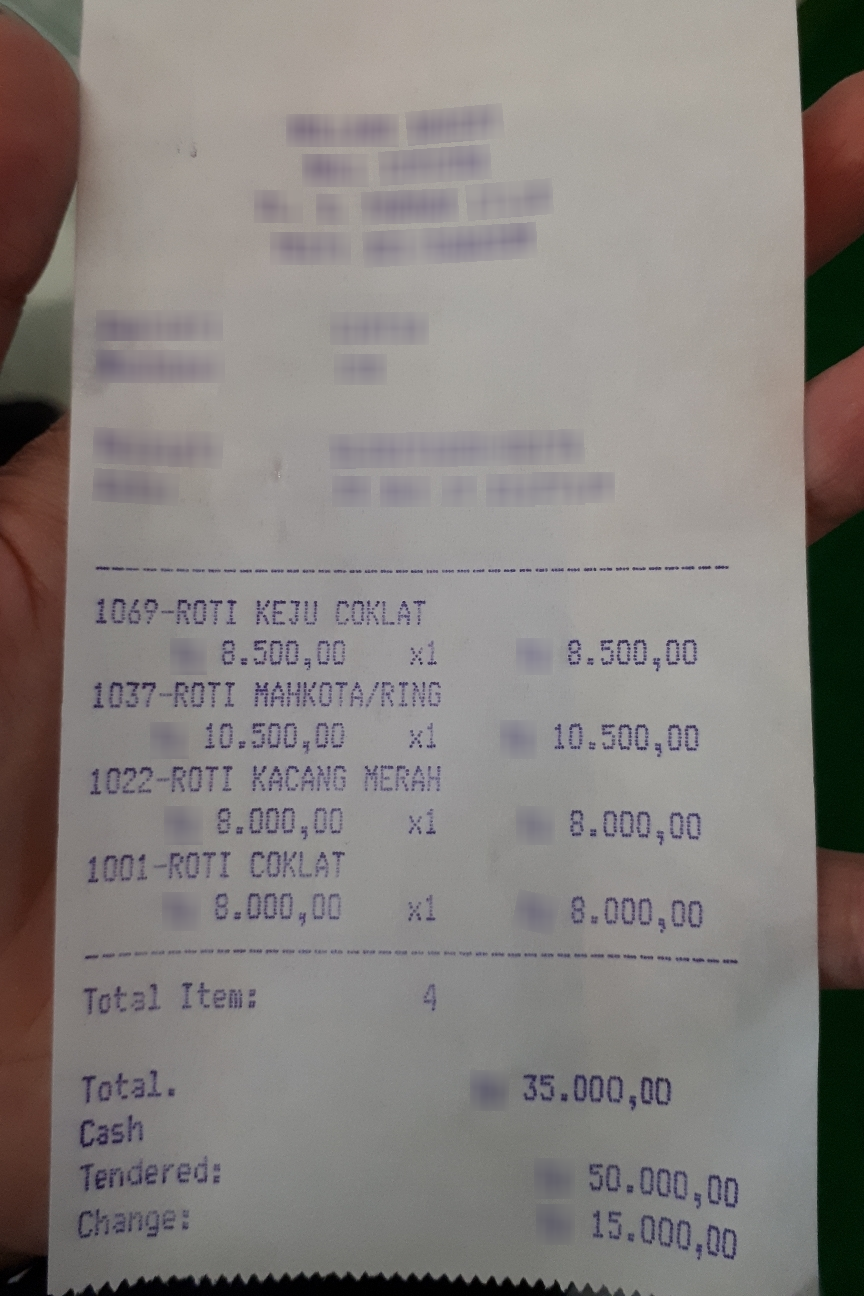
Number of items: 4
Total: 35.000,00
OCR text regions:
text: 1069-
text: ROTI
text: KEJU
text: COKLAT
text: 8.500,00
text: x1
text: 8.500,00
text: 1037-
text: ROTI
text: MAHKOTA/RING
text: 10.500,00
text: x1
text: 10.500,00
text: 1022-
text: ROTI
text: KACANG
text: MERAH
text: 8.000,00
text: x1
text: 8.000,00
text: 1001-
text: ROTI
text: COKLAT
text: 8.000,00
text: x1
text: 8.000,00
text: Total
text: Item:
text: 4
text: Total.
text: 35.000,00
text: Cash
text: Tendered:
text: 50.000,00
text: Change:
text: 15.000,00